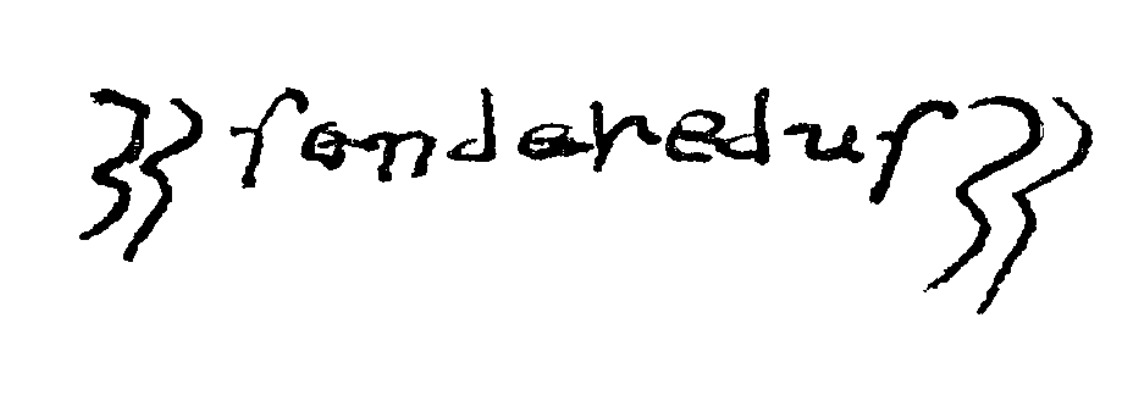
Signature of: sendred de gurb